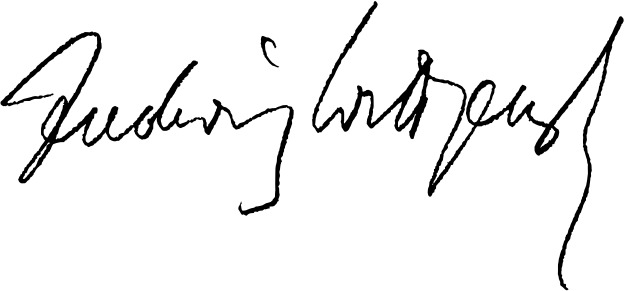
Signature of: ludwig wittgenstein